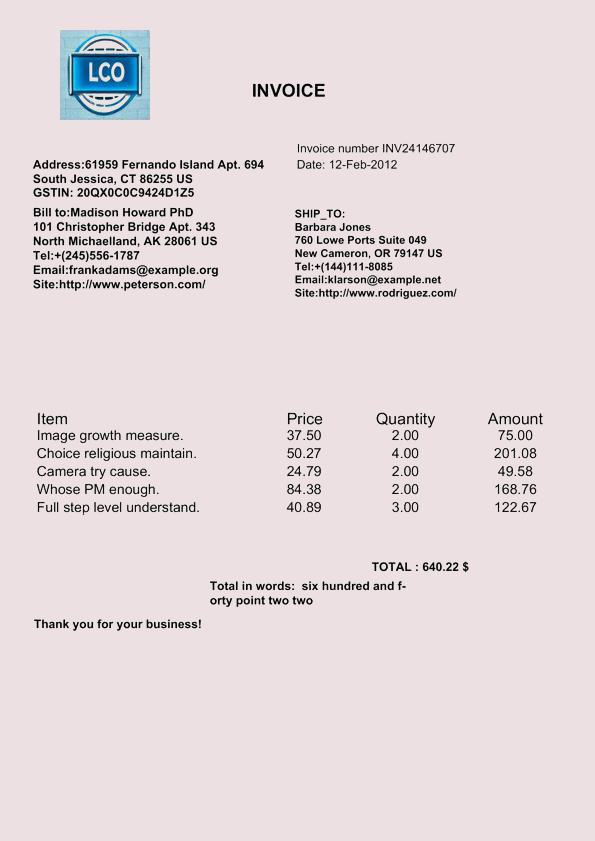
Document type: Invoice